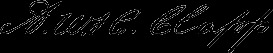
Signature of: asa clapp